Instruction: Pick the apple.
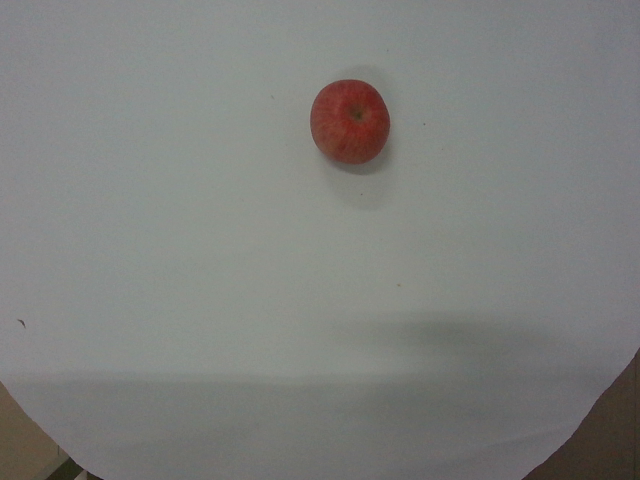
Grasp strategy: vertical